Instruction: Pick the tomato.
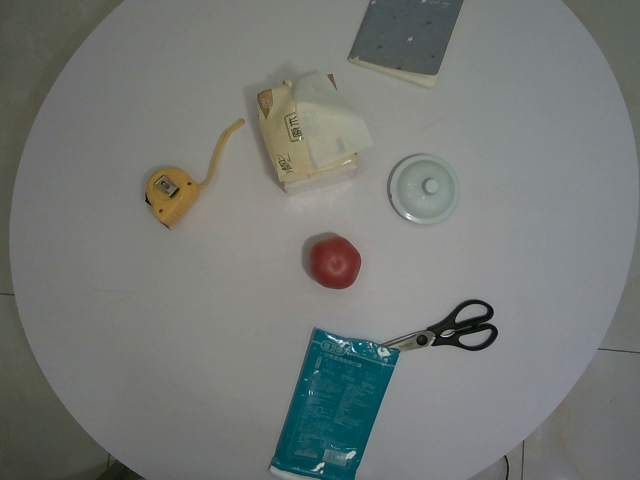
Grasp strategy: vertical